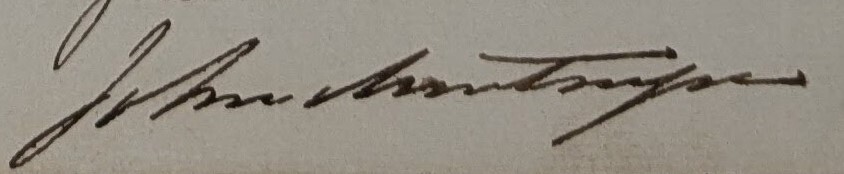
Signature of: q1381228